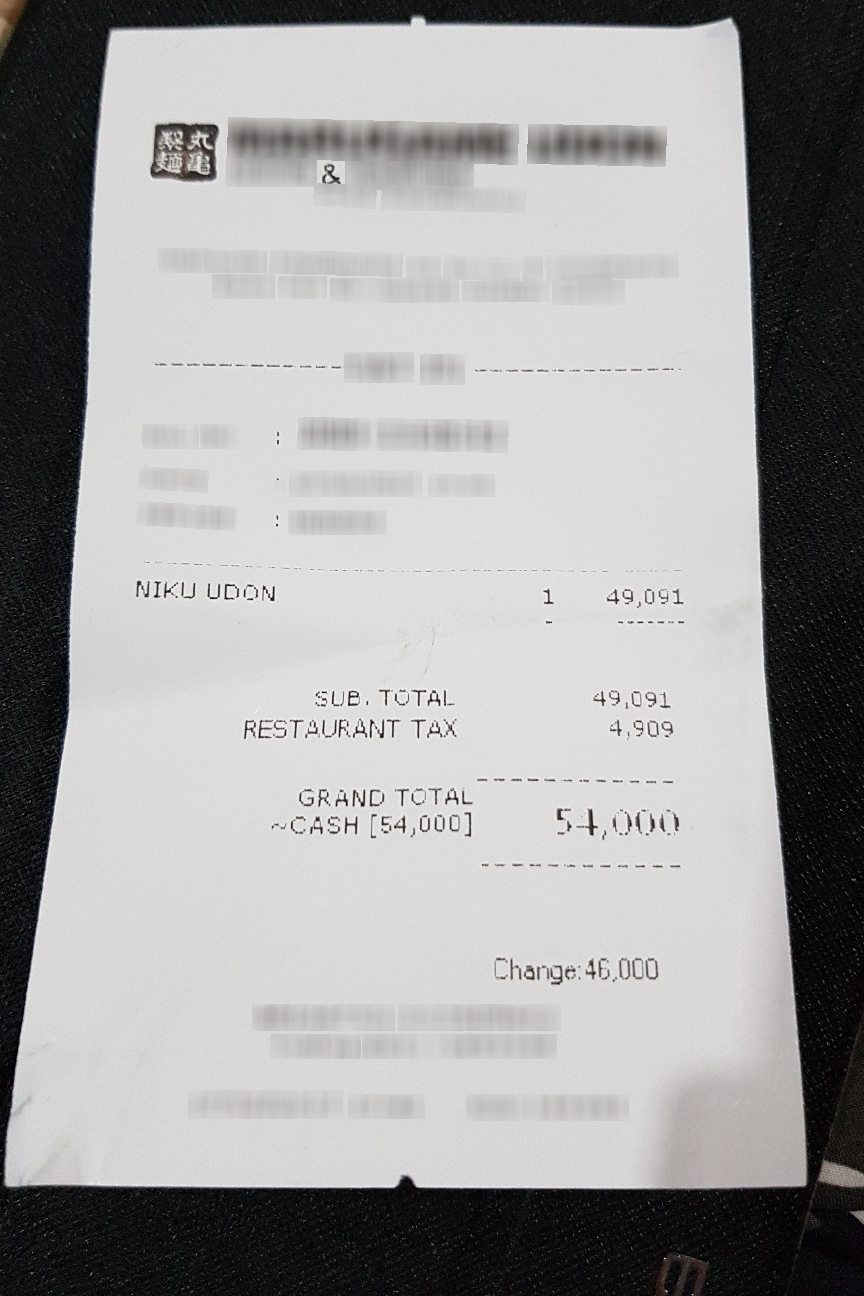
Number of items: 3
Subtotal: 49,091
Tax: 4,909
Total: 54,000
OCR text regions:
text: GRAND
text: TOTAL
text: 54,000
text: ~ CASH
text: [54,000]
text: Change:
text: 46,000
text: SUB.
text: TOTAL
text: 49,091
text: RESTAURANT
text: TAX
text: 4,909
text: NIKU
text: UDON
text: 1
text: 49,091